Question: How is the history relevant to the case?
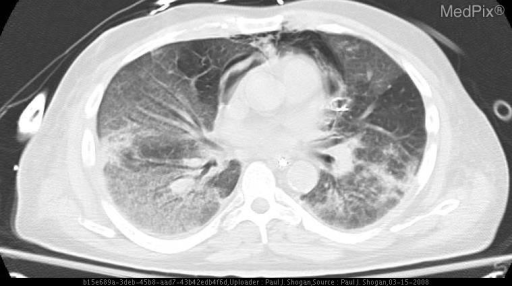
Answer: The patient's history of 60 year old male with tachypnea and tachycardia with high clinical concern for pulmonary embolus. is key in understanding the case.